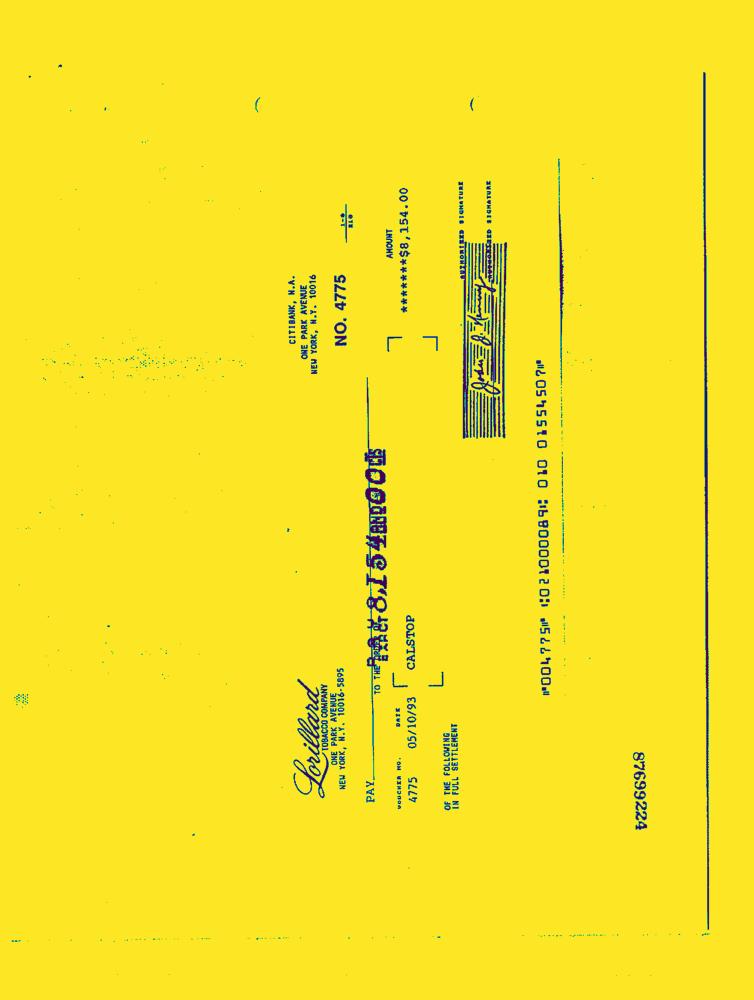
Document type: Invoice-Doc